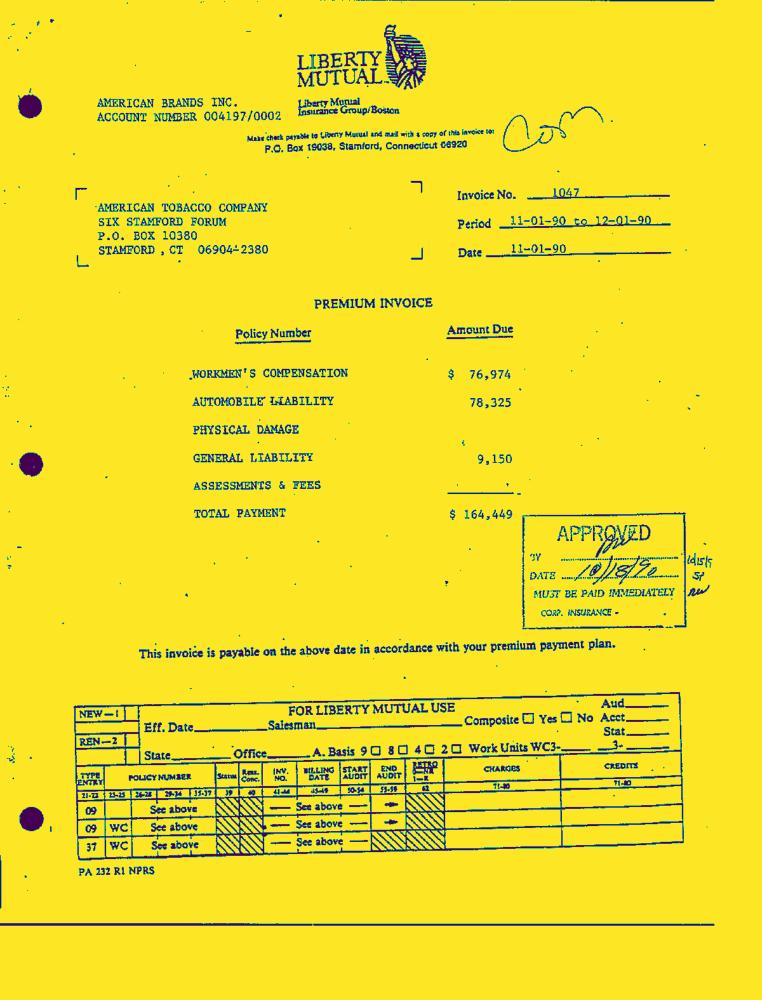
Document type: Invoice-Doc